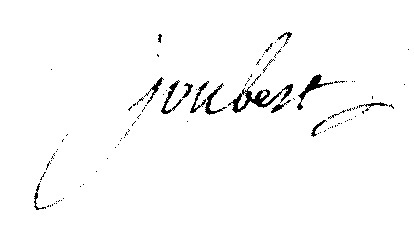
Signature of: pierre mathieu joubert